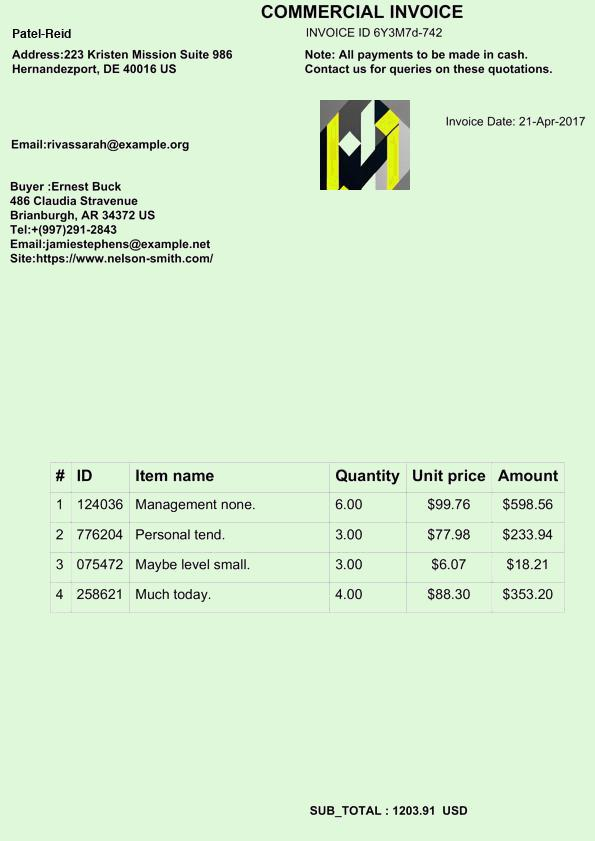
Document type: Invoice